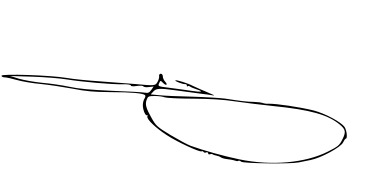
Signature of: mohammad mehdi zahedi